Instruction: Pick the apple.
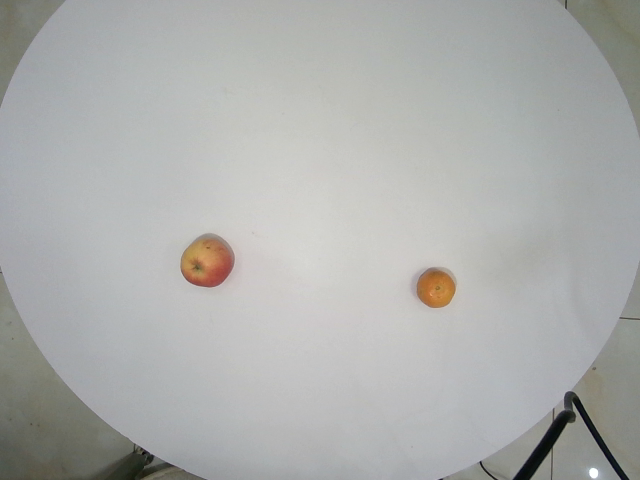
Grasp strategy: vertical